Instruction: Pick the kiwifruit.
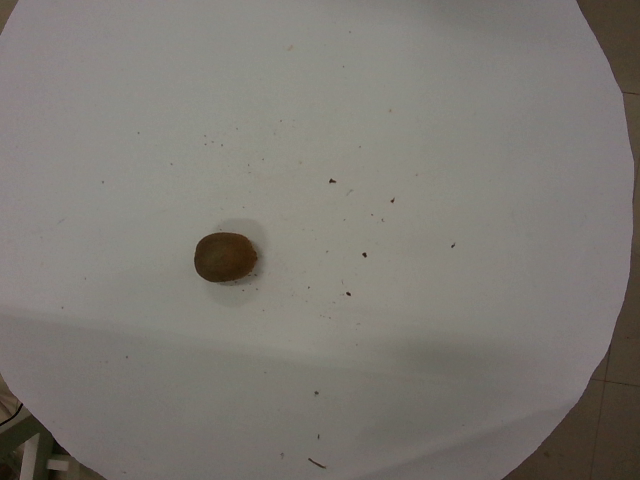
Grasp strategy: vertical